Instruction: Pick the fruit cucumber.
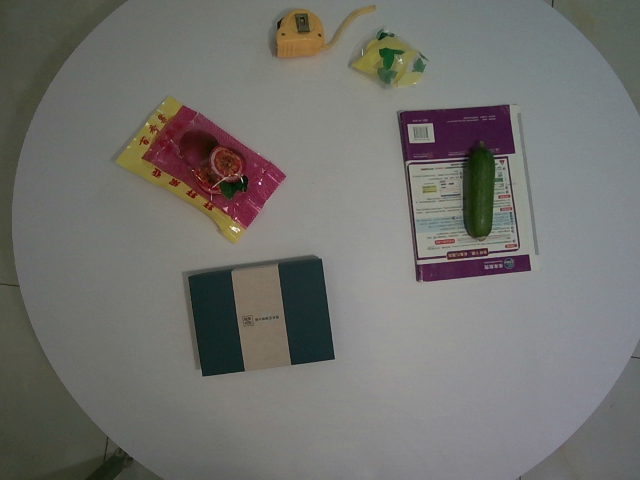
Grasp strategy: vertical